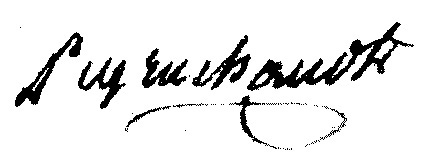
Signature of: gabriel peyruchaud